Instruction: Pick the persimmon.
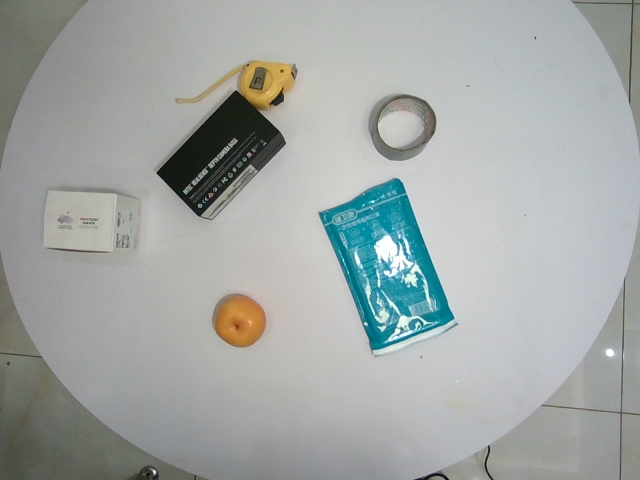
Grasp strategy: vertical